Question: Talk about the condition:
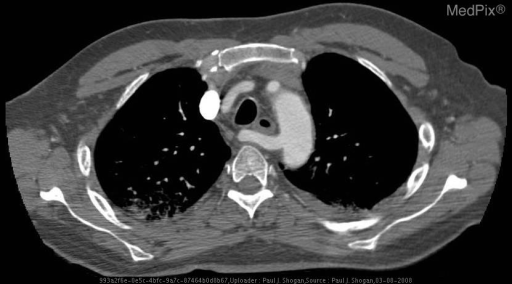
Answer: The disease is discussed as: Condition: Left-sided Aortic Arch with an Aberrant Right Subclavian Artery

Discussion:

A left-sided aortic arch with an aberrant right subclavian artery is a relatively common finding, affecting approximately 1/100 people, and may be an isolated anomaly or occur with associated congenital heart disease.    The aberrant right subclavian artery forms secondary to the involution of a segment of the embryonic right 4th aortic arch, between the right subclavian and right common carotid arteries.  Thus, the right subclavian artery arises from the posterior medial wall of the aorta arch as the last branching vessel, crosses the retrotracheal space posterior to the esophagus, and lays anterolateral to the spine ascending on the right towards the thoracic inlet.

This anomaly may go undetected on chest radiographs, and is incidentally detected on CT scans obtained for other reasons.  On the lateral chest radiograph, findings may be normal, or the anomalous artery will be visualized as an area of increased density in the retrotracheal space, with a focal impression upon the posterior wall of the trachea.  The posteroanterior chest radiograph will demonstrate an area of increased soft-tissue density in the right paratracheal region.

Additionally, at the point of origin the artery may arise from an aortic diverticulum (Kommerell diverticulum) potentially causing compression of the esophagus and inducing symptoms of dysphagia (“dysphagia lusoria” or “dysphagia by freak of nature” as described by Dr. David Bayford in 1794), most often in the elderly.